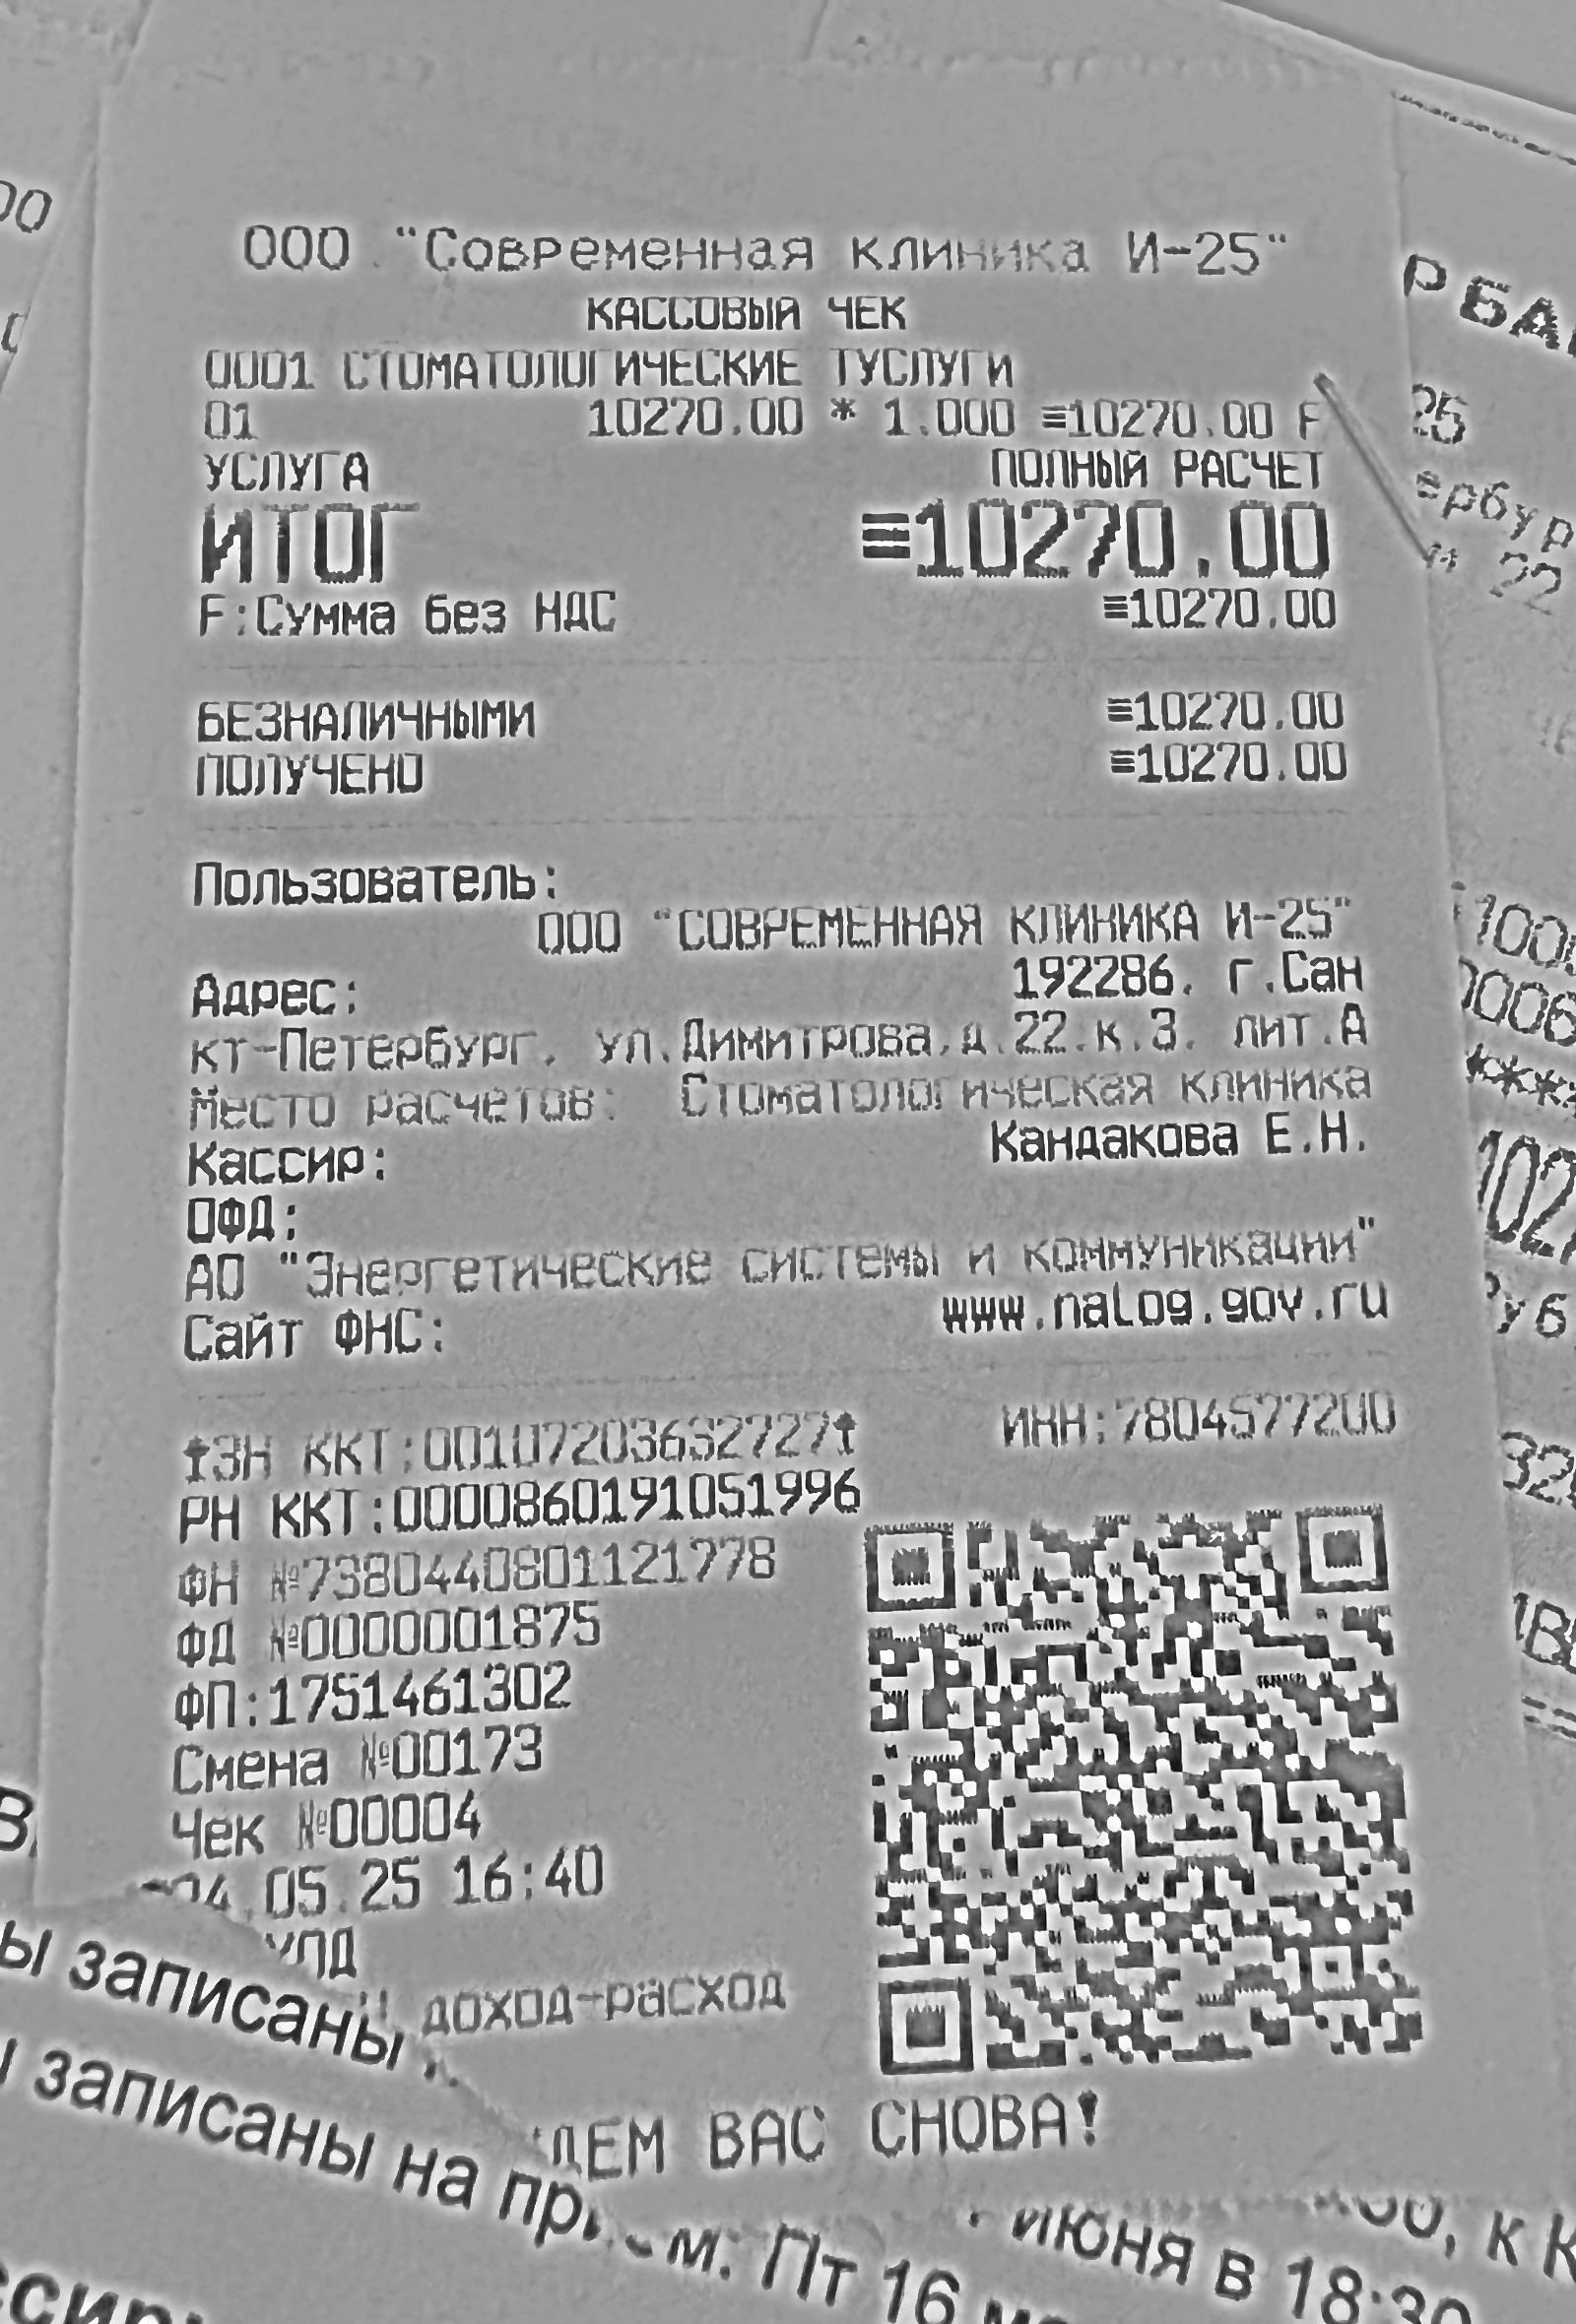
Продавец: 000 "Современная клиника N-25"
Дата: 05.25 16:40
Товары: СТОМАТОЛОГИЧЕСКИЕ УСЛУГИ
Количество: 1.000
Цена: 10270.00
Сумма: 10270.00
Итого: 10270.00